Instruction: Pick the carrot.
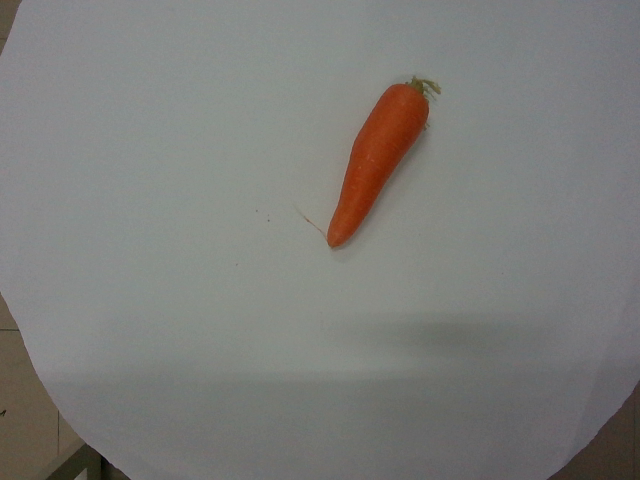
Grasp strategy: vertical